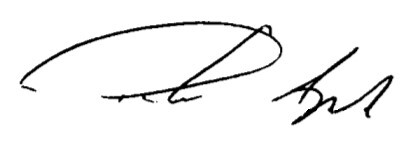
Signature of: piotr apel